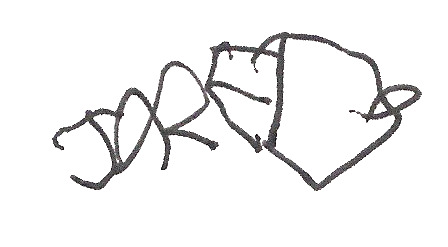
Signature of: jared lee